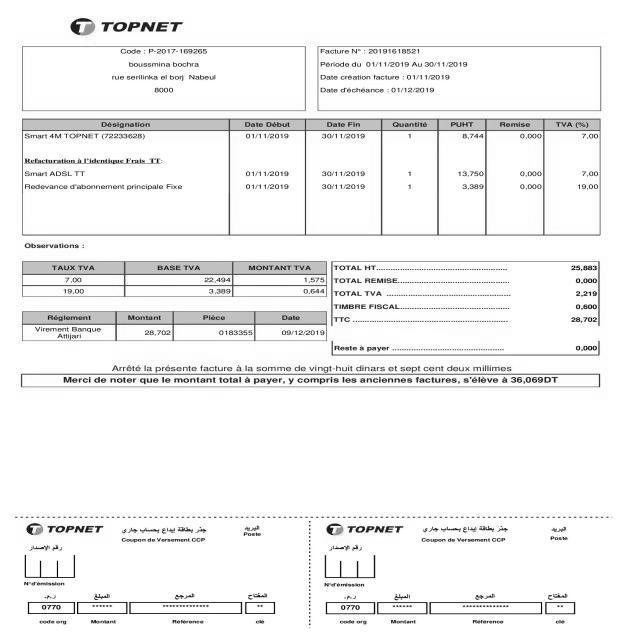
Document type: Invoice